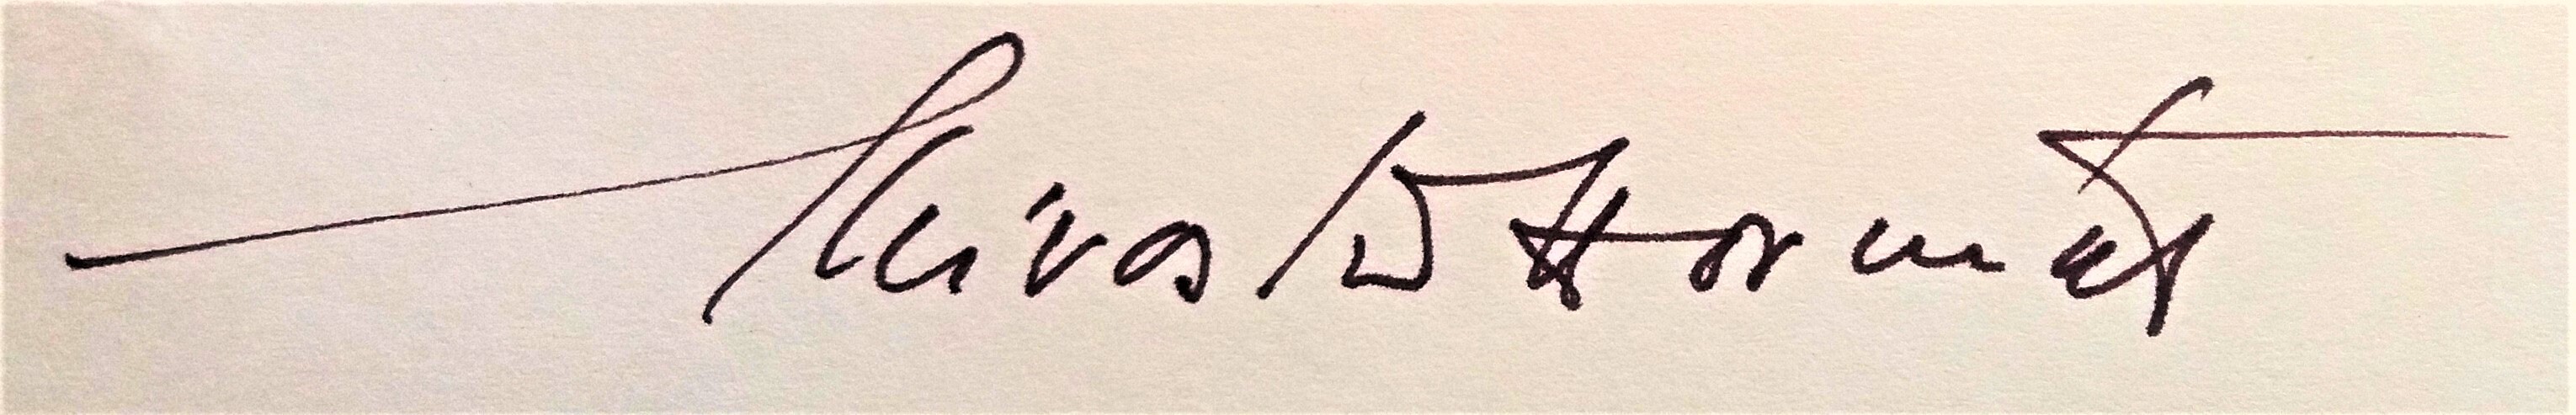
Signature of: miroslav horníček